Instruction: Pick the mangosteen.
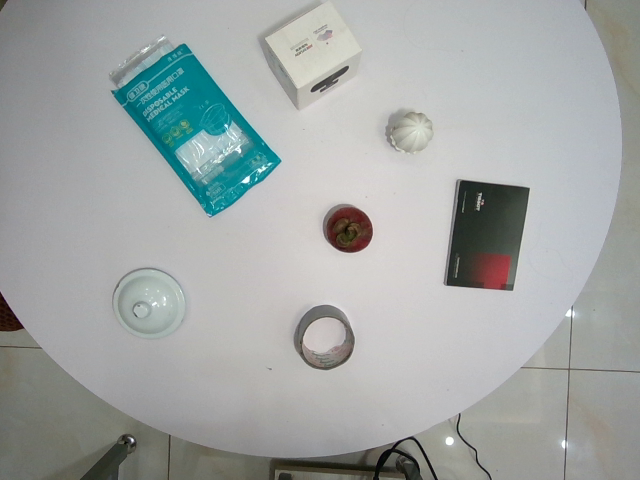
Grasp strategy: vertical